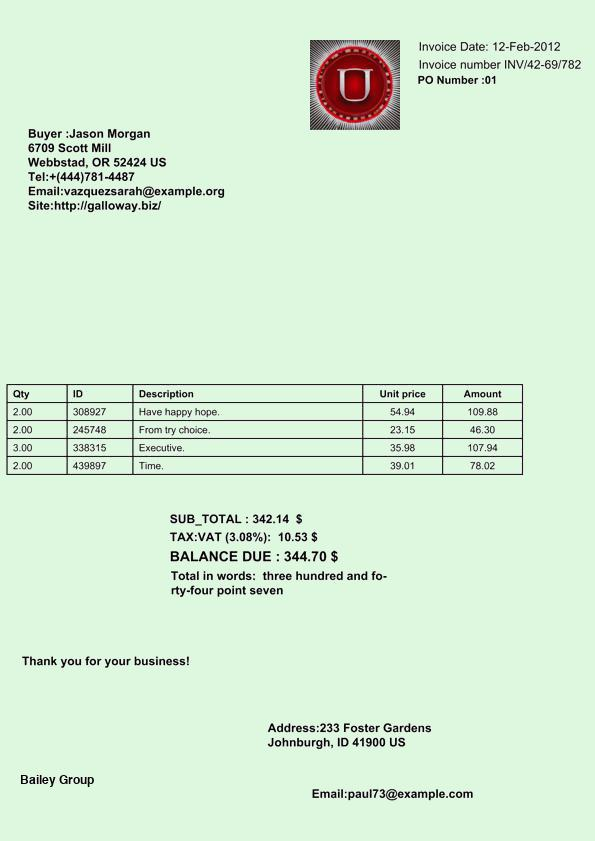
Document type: Invoice